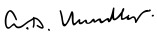
Signature of: happy chandler